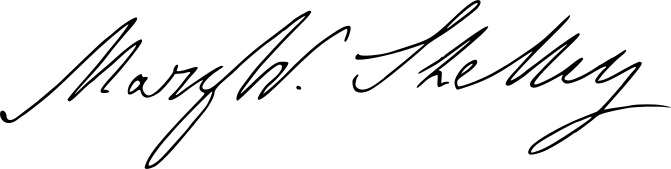
Signature of: mary shelley